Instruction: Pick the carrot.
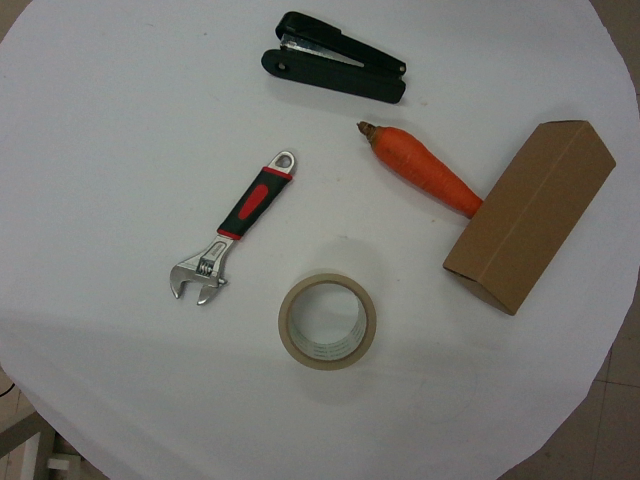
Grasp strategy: vertical